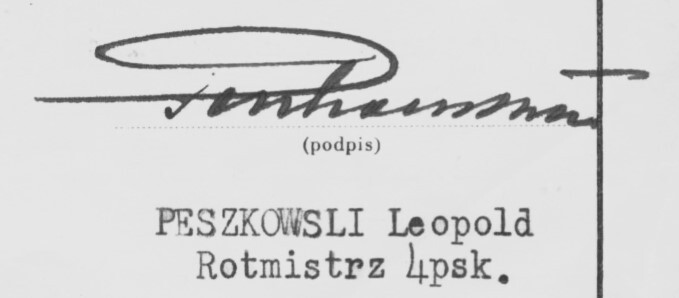
Signature of: leopold peszkowski